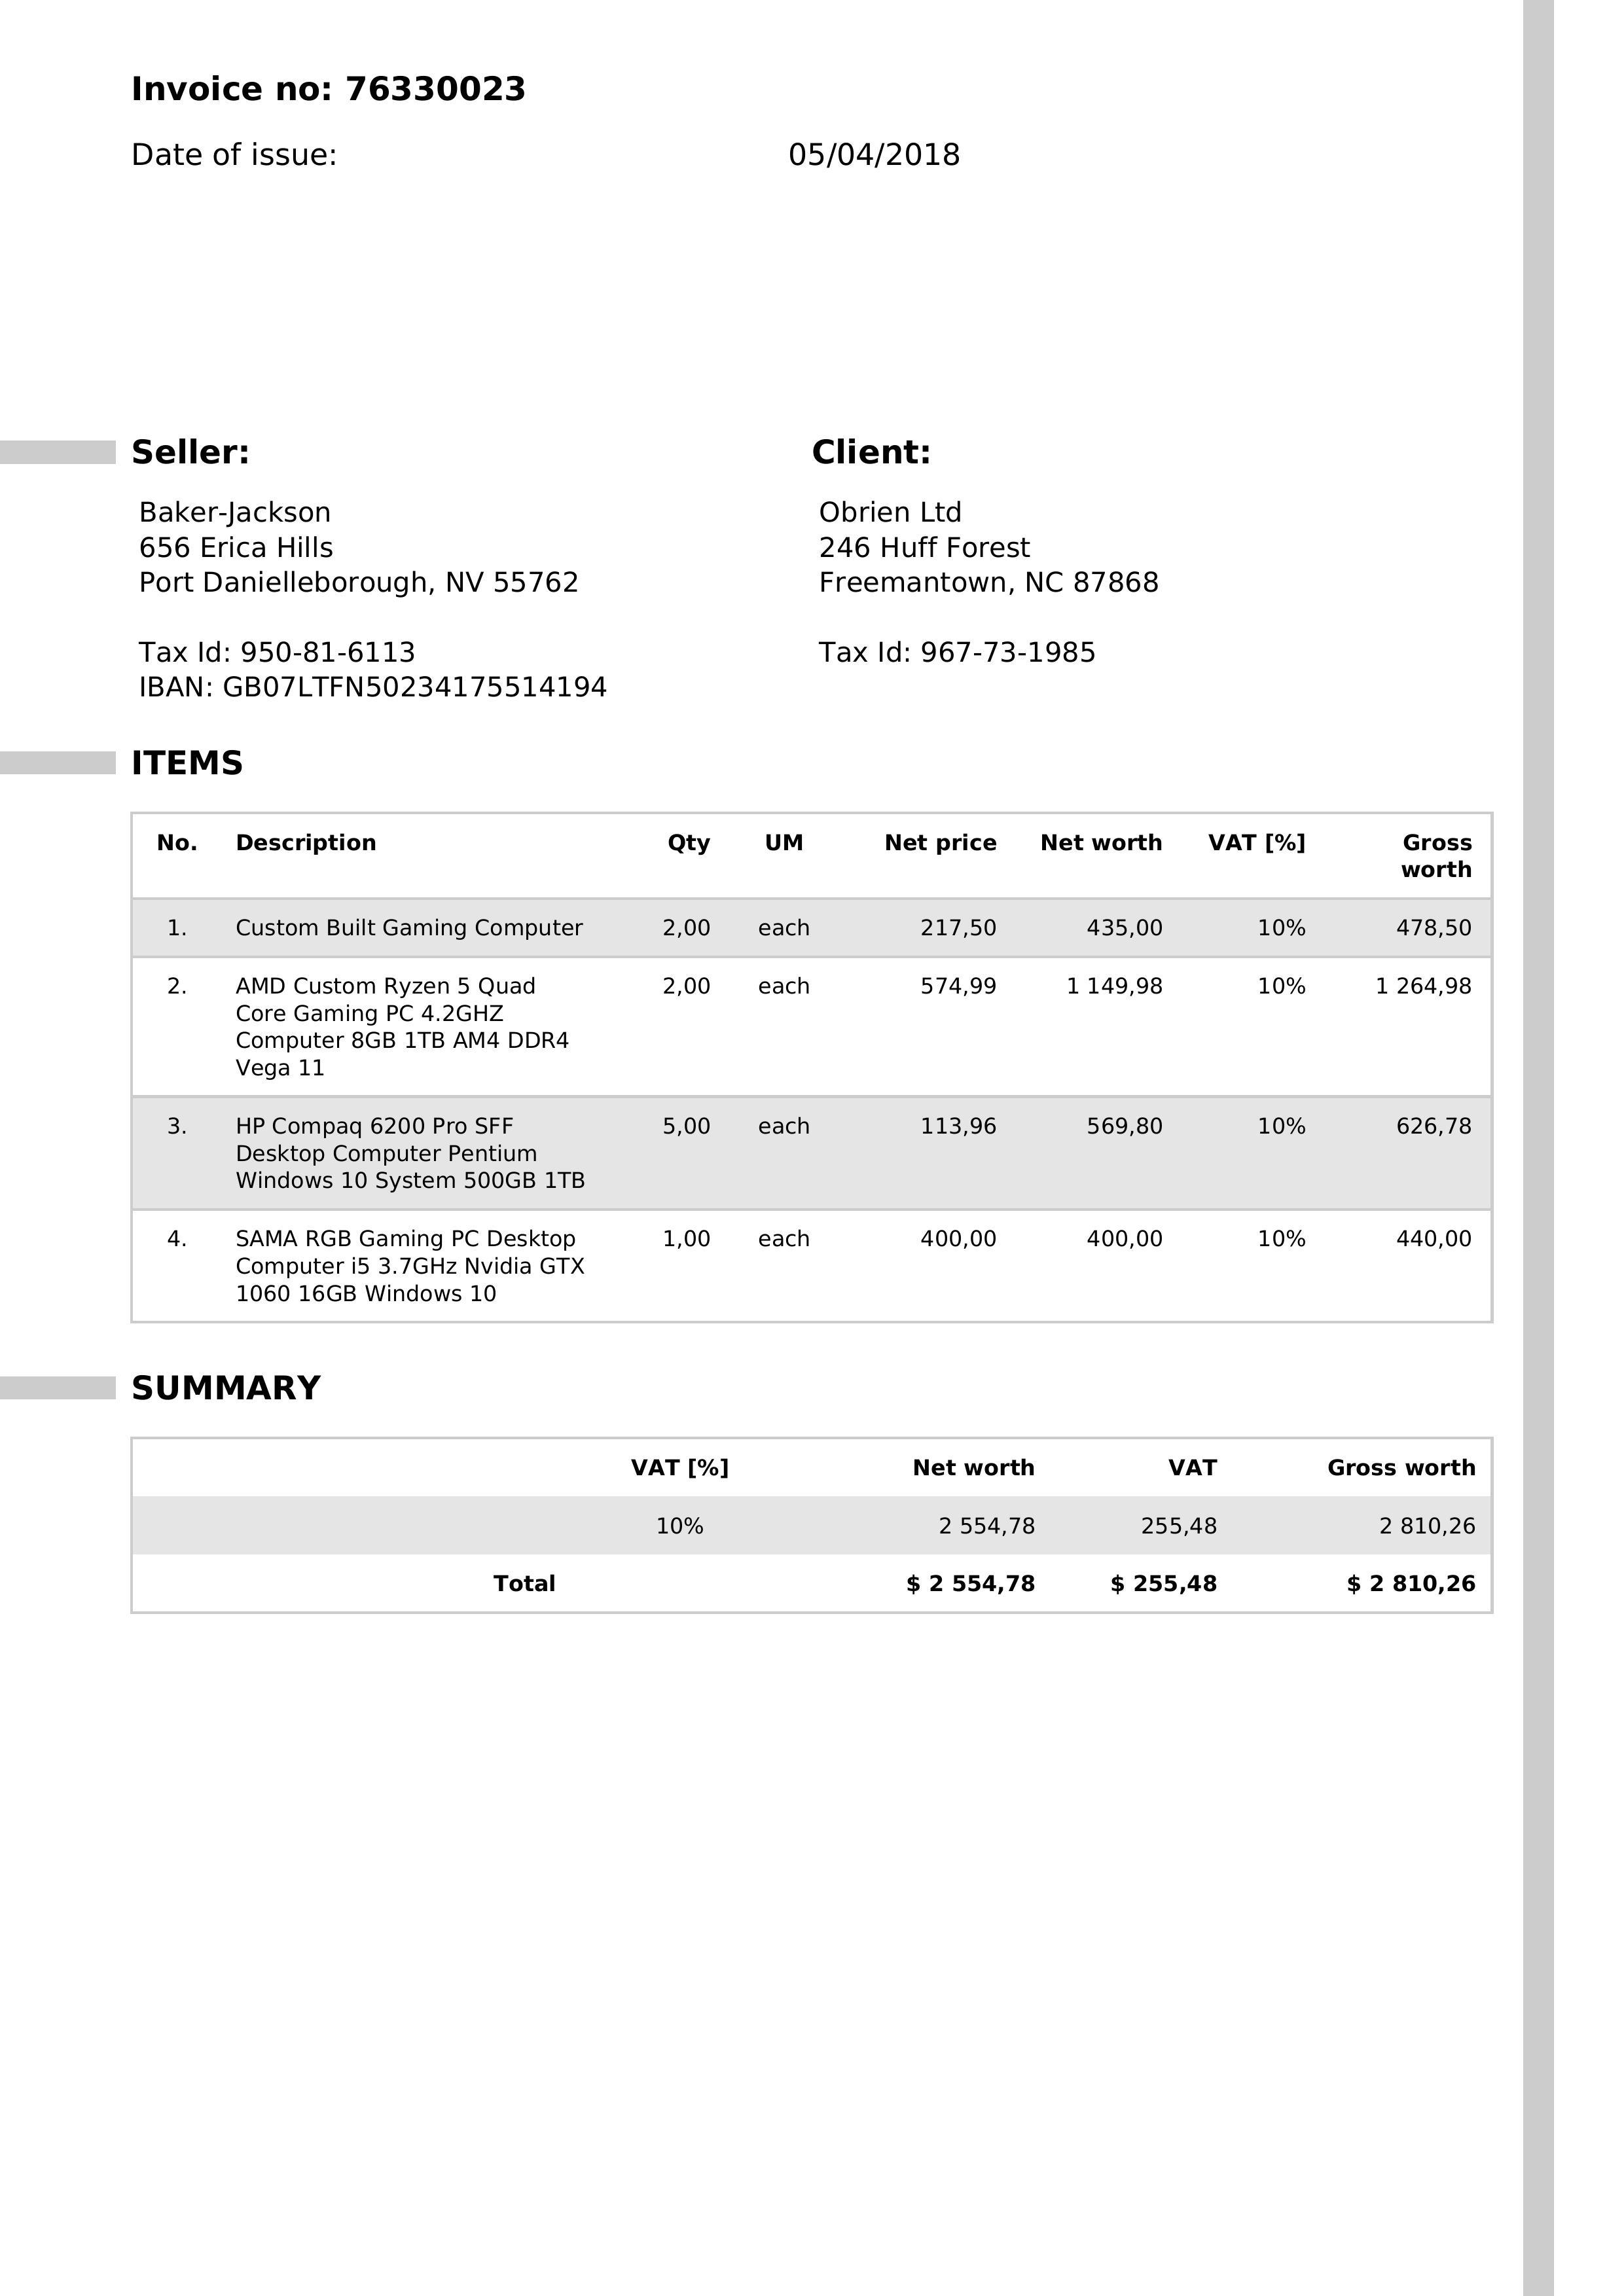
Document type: Invoice